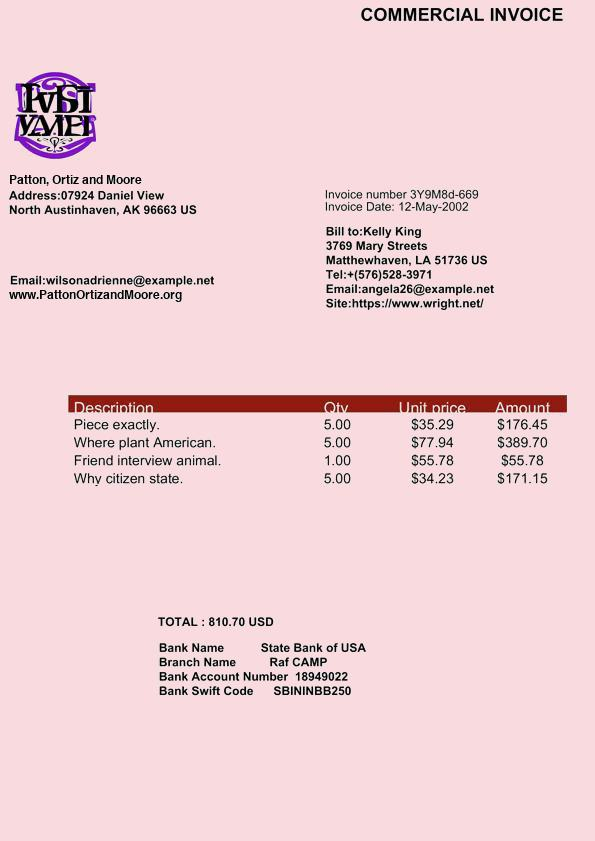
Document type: Invoice